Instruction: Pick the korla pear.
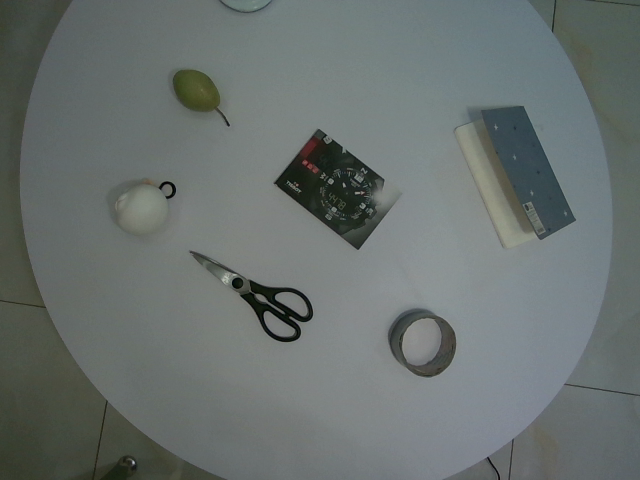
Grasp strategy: vertical